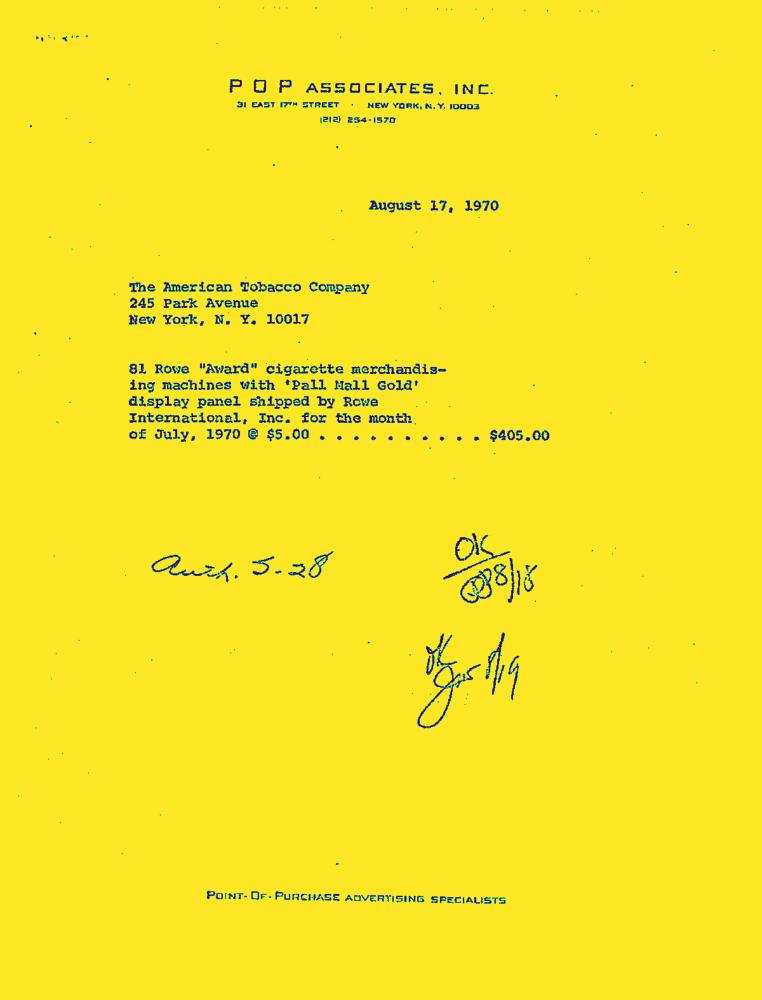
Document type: Invoice-Doc